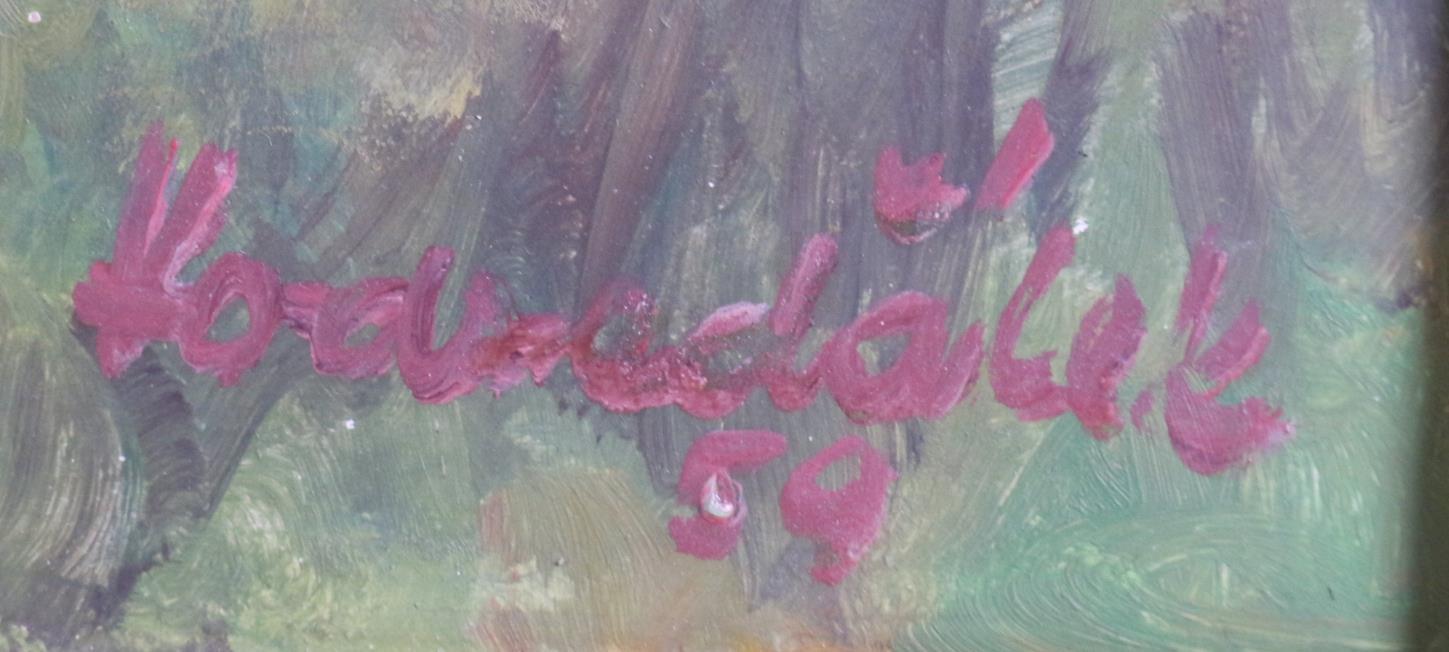
Signature of: oldřich vodseďálek